Question: What type of tax is indicated in the document, personal property or real estate?
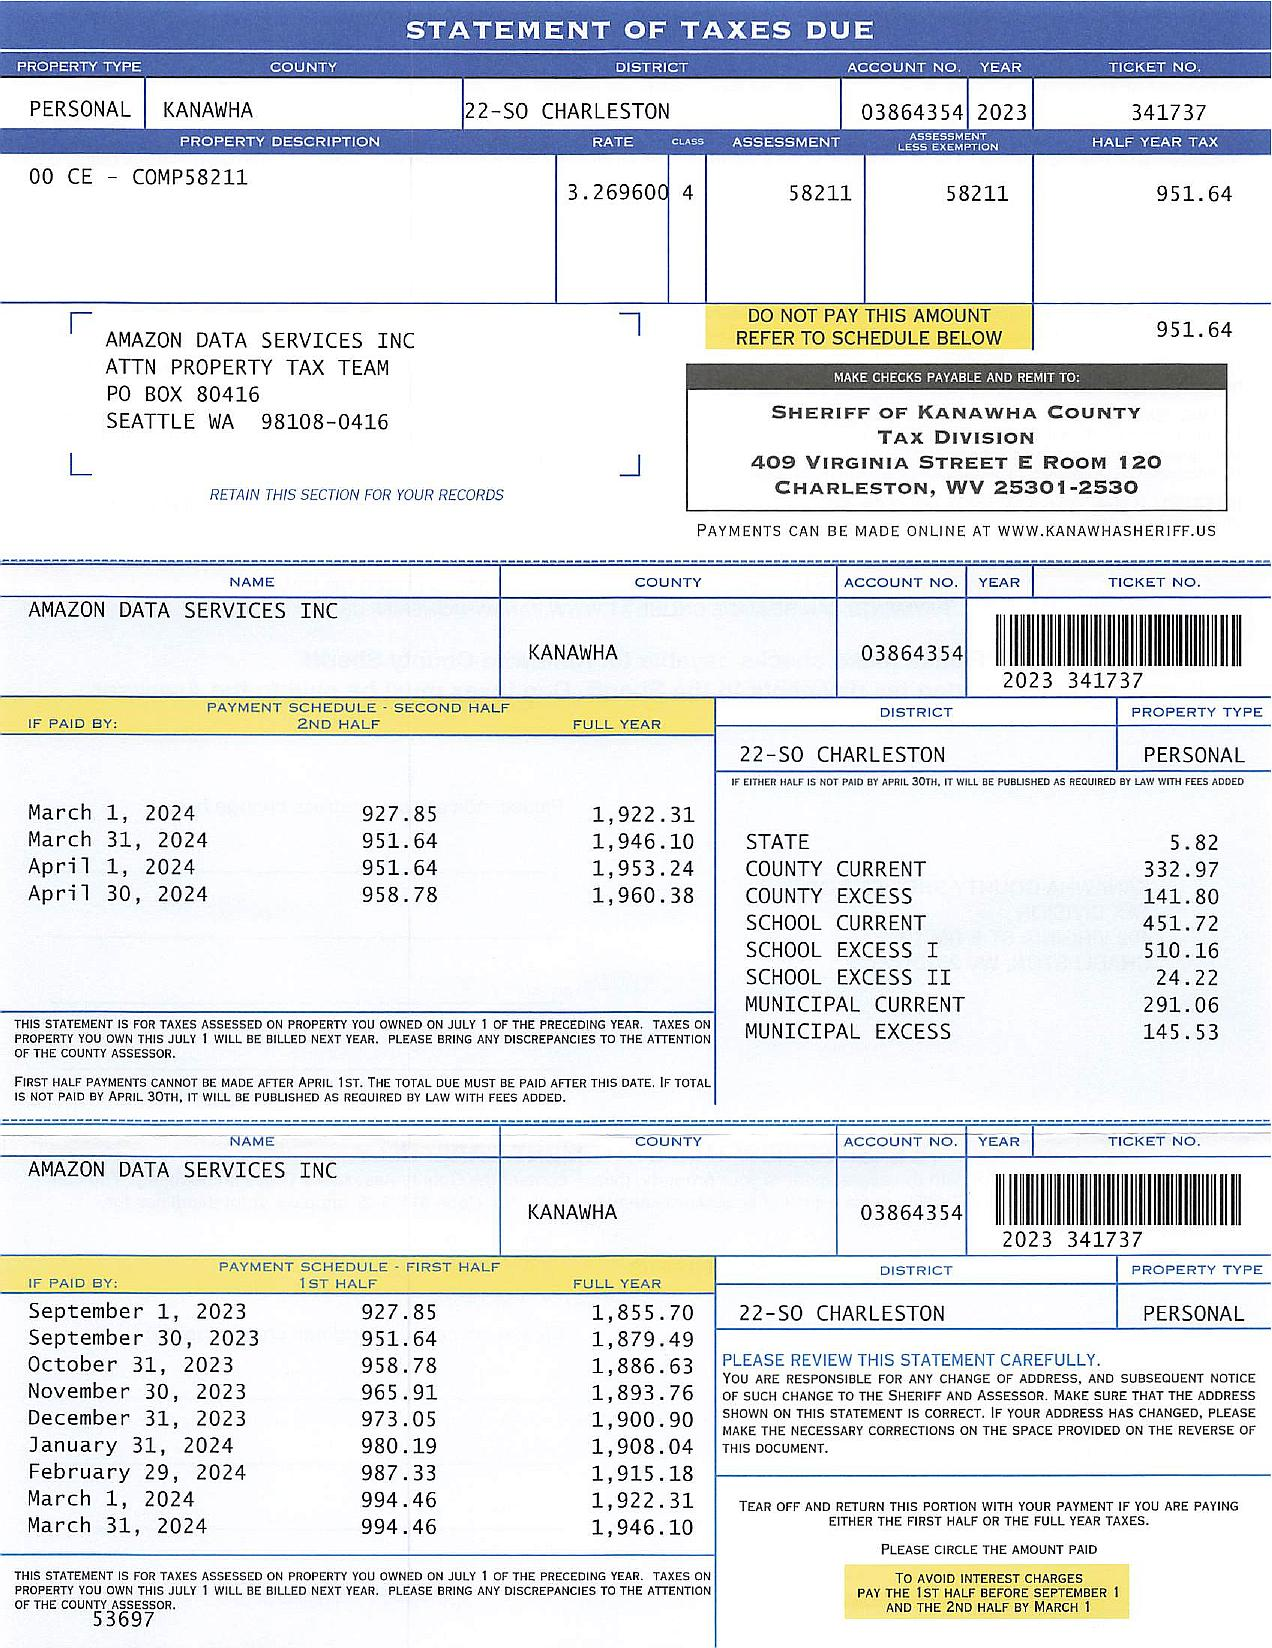
Answer: "PERSONAL"